Question: What is the mailing or notice date provided in the document?
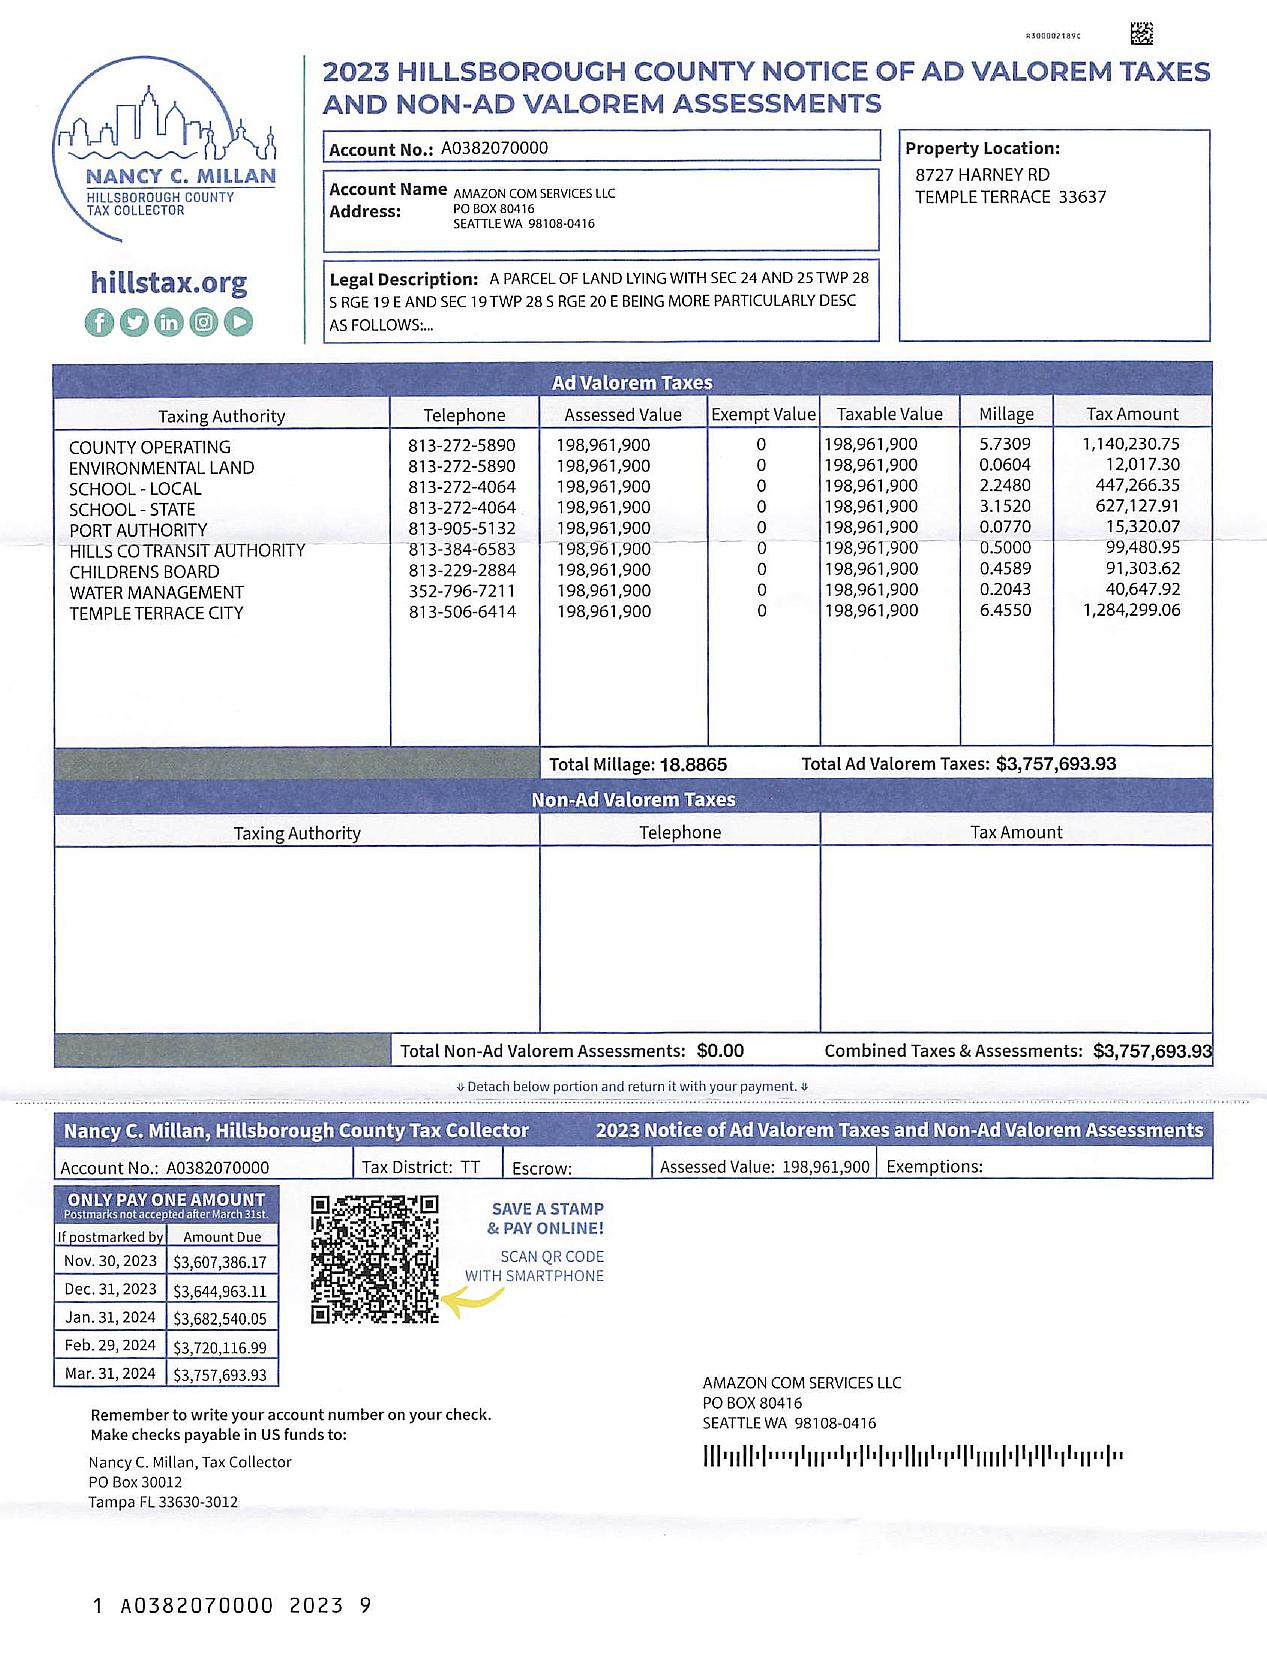
Answer: "2023"